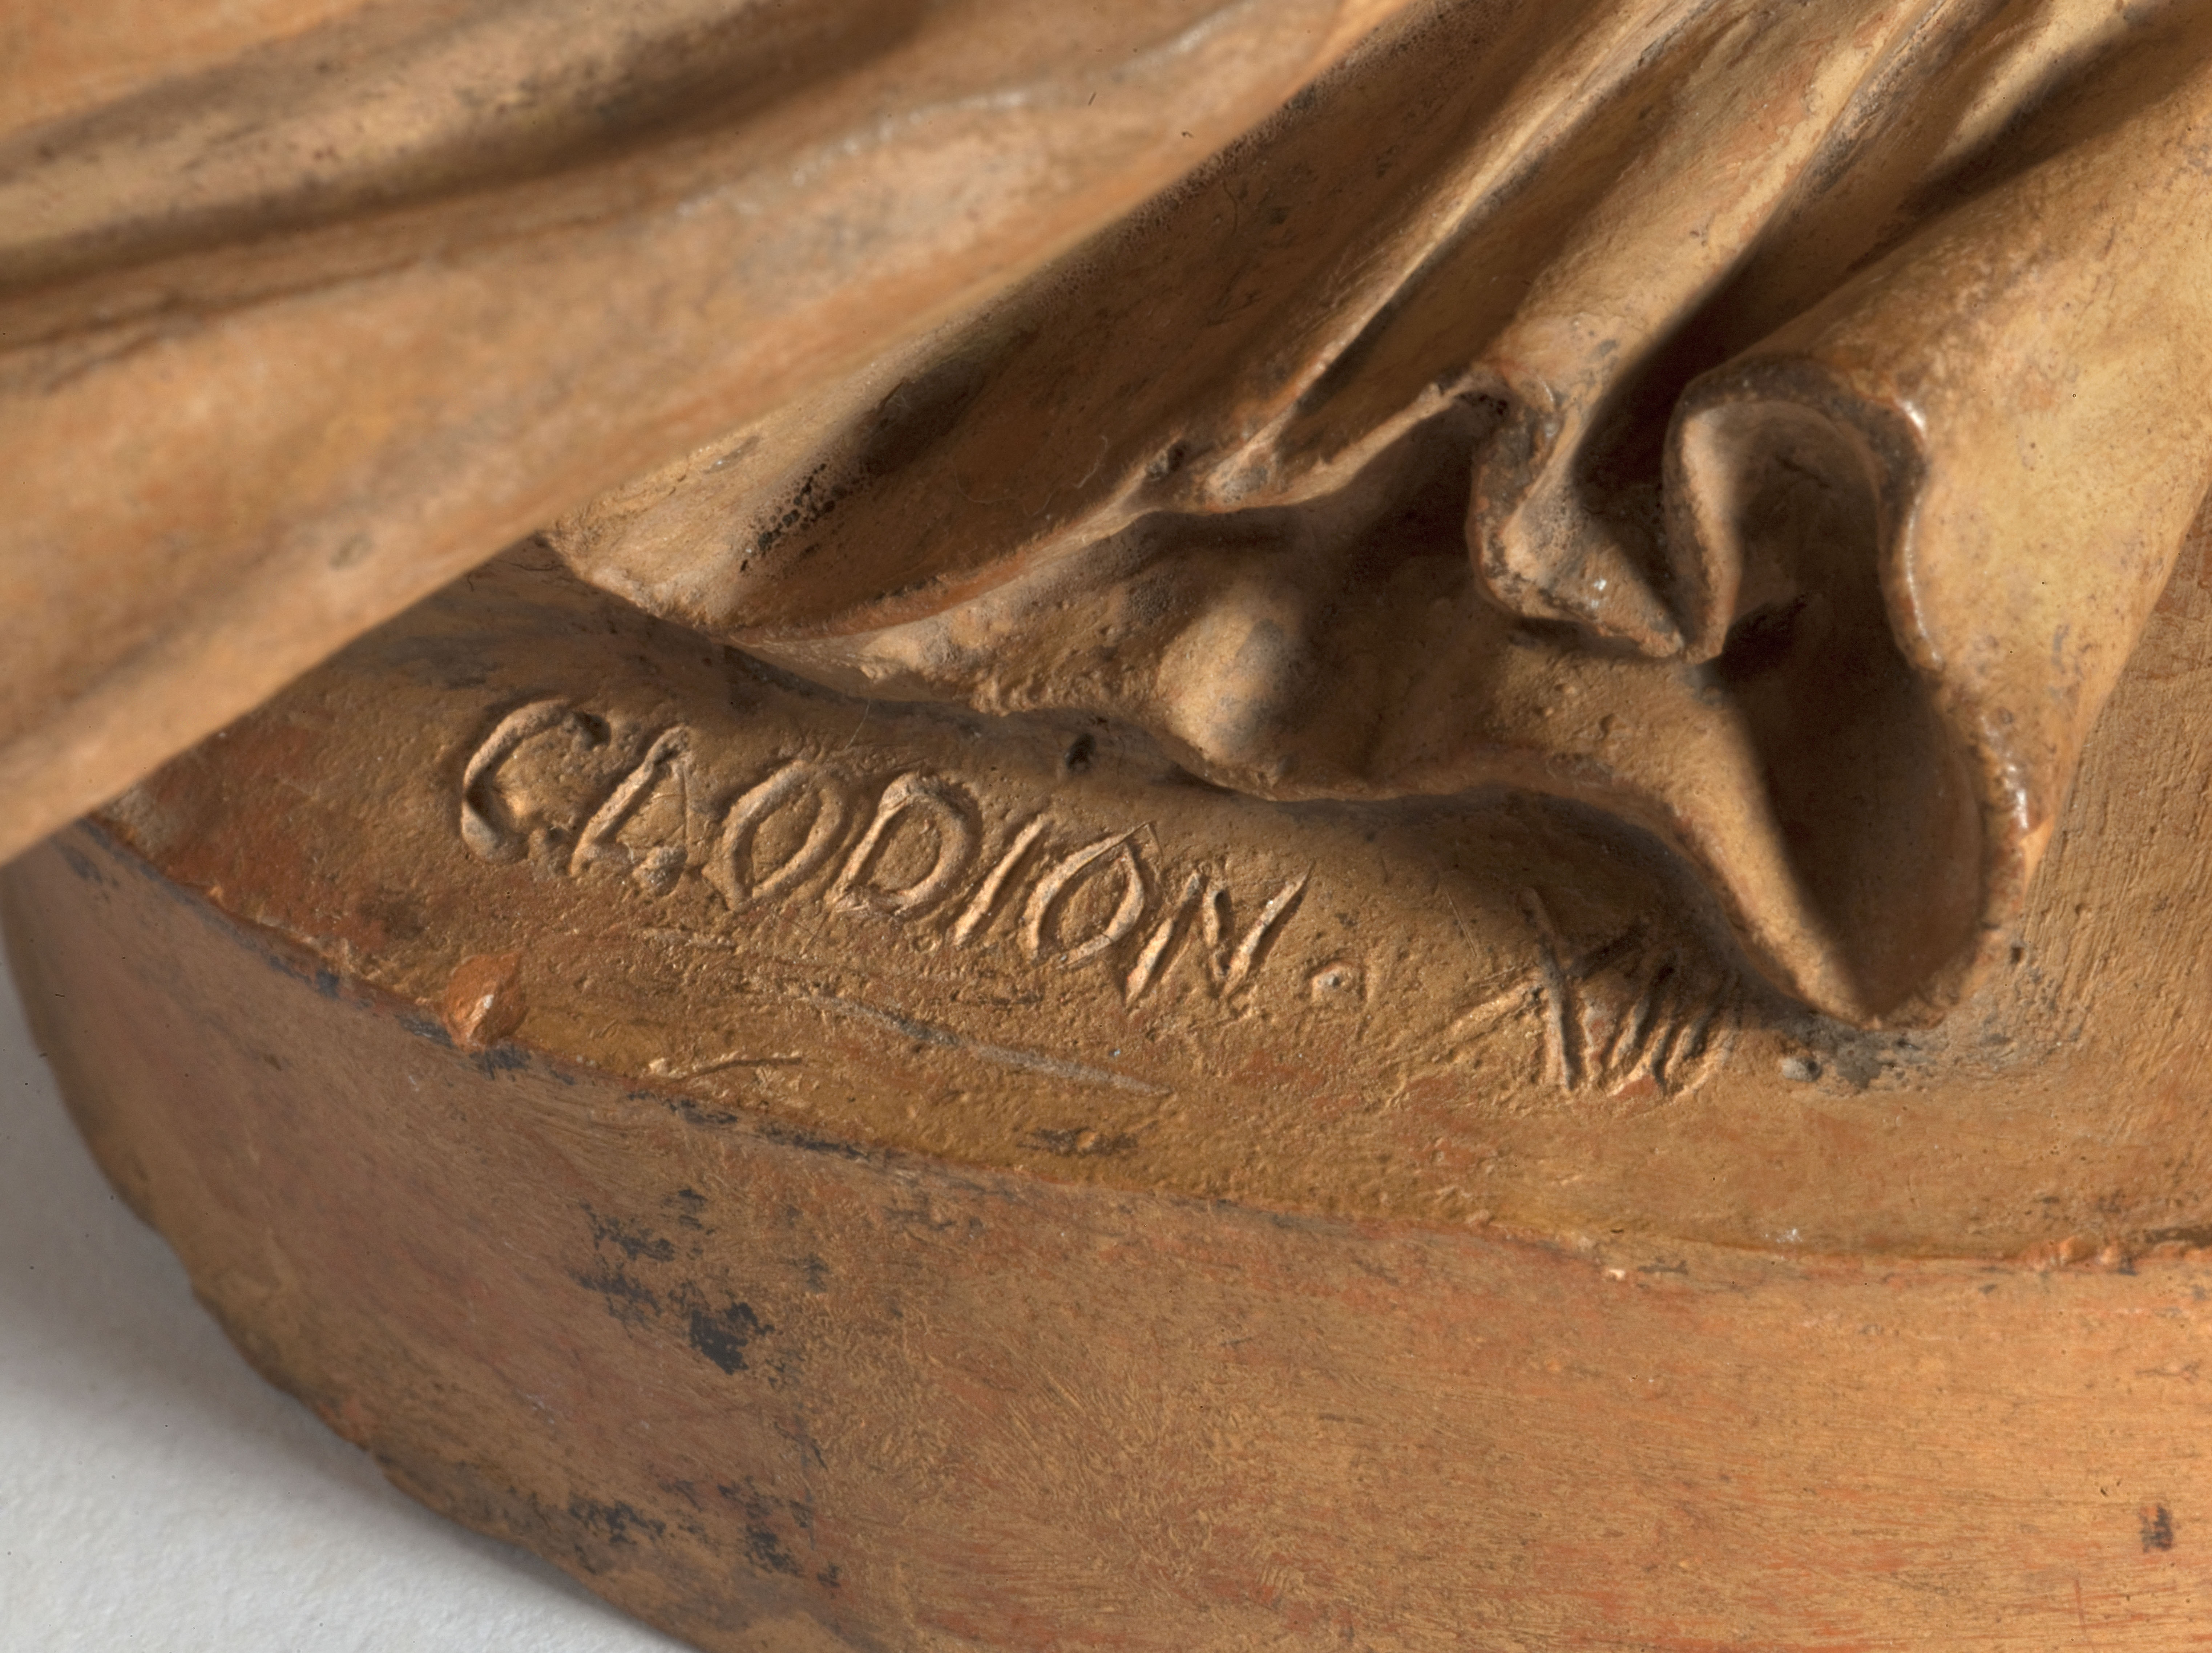
Signature of: q2979538